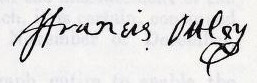
Signature of: francis ottley